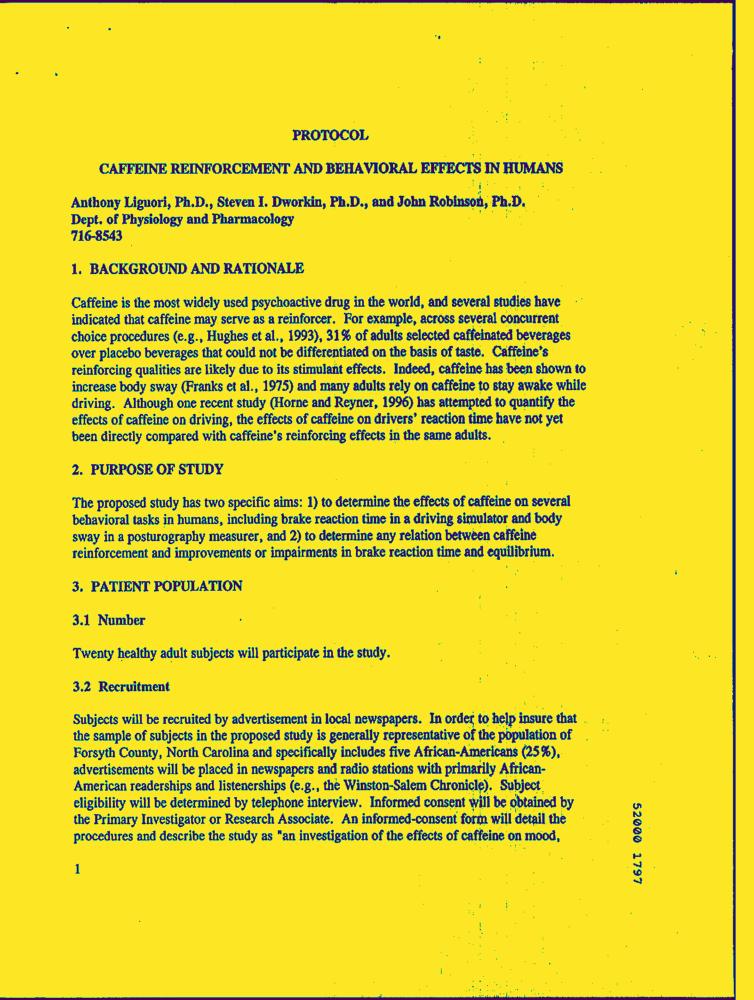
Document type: AD